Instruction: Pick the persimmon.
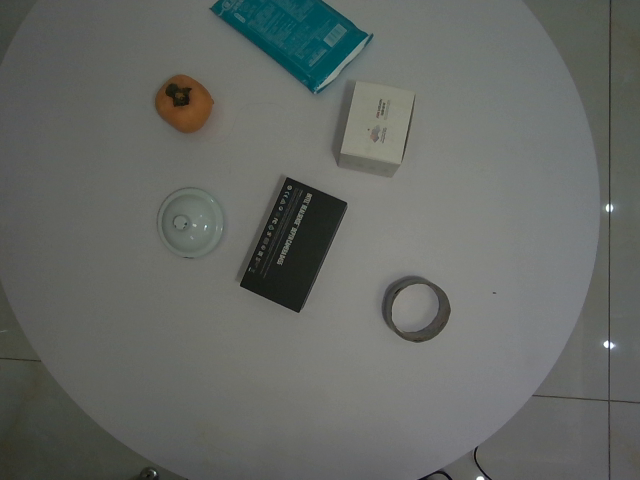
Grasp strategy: vertical